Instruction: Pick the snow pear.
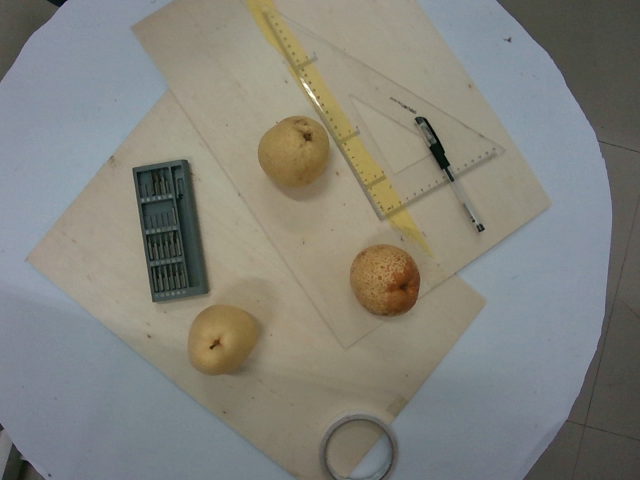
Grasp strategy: vertical